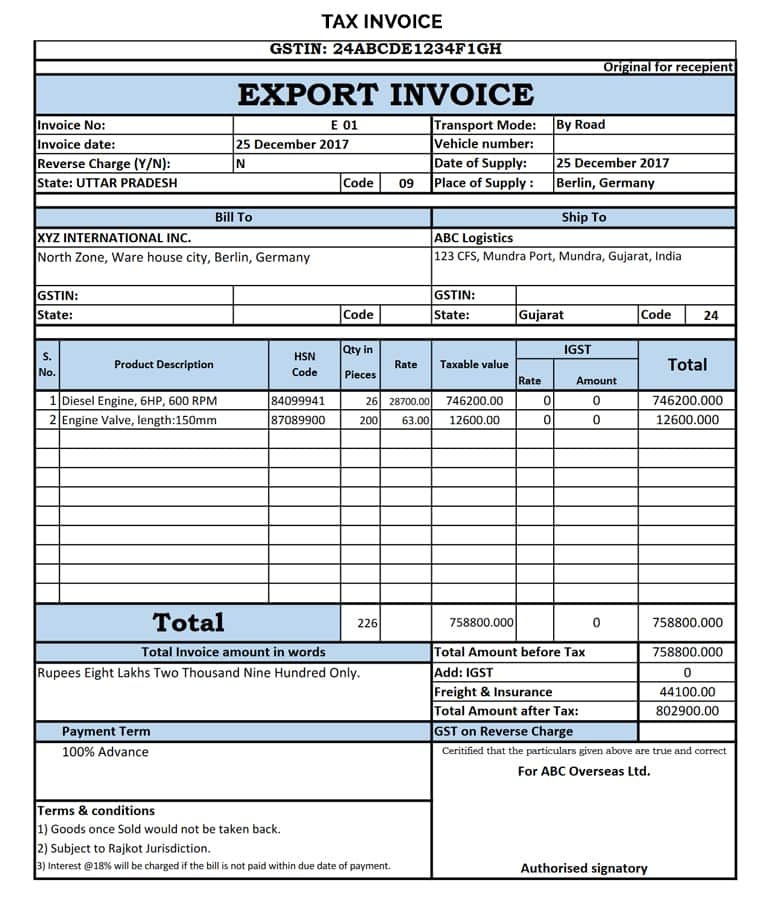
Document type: Invoice